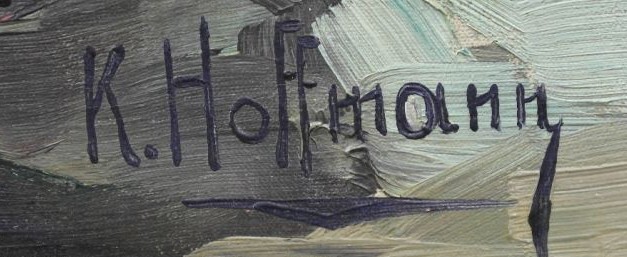
Signature of: karel hofman